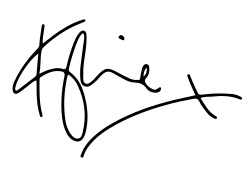
Signature of: kylie minogue